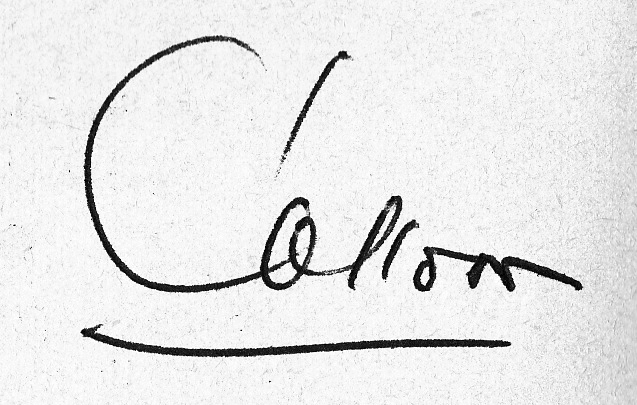
Signature of: frédéric collon